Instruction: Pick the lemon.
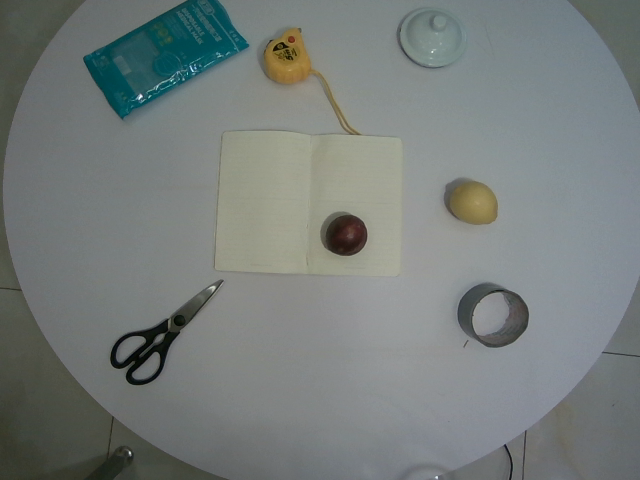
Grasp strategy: vertical